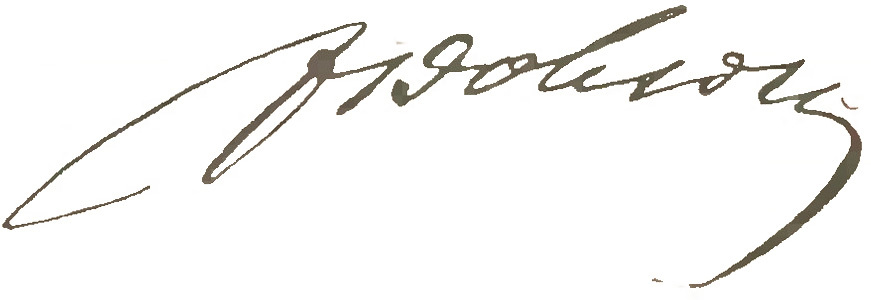
Signature of: franciszek dobrowolski